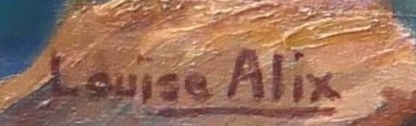
Signature of: louise alix